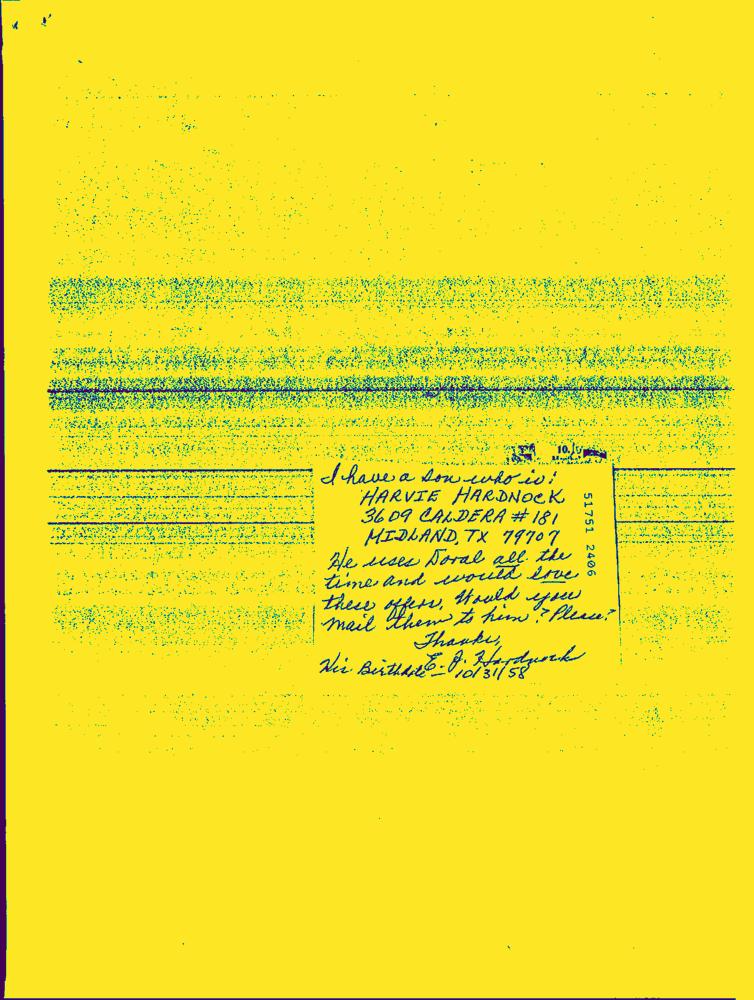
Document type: Hand-Written